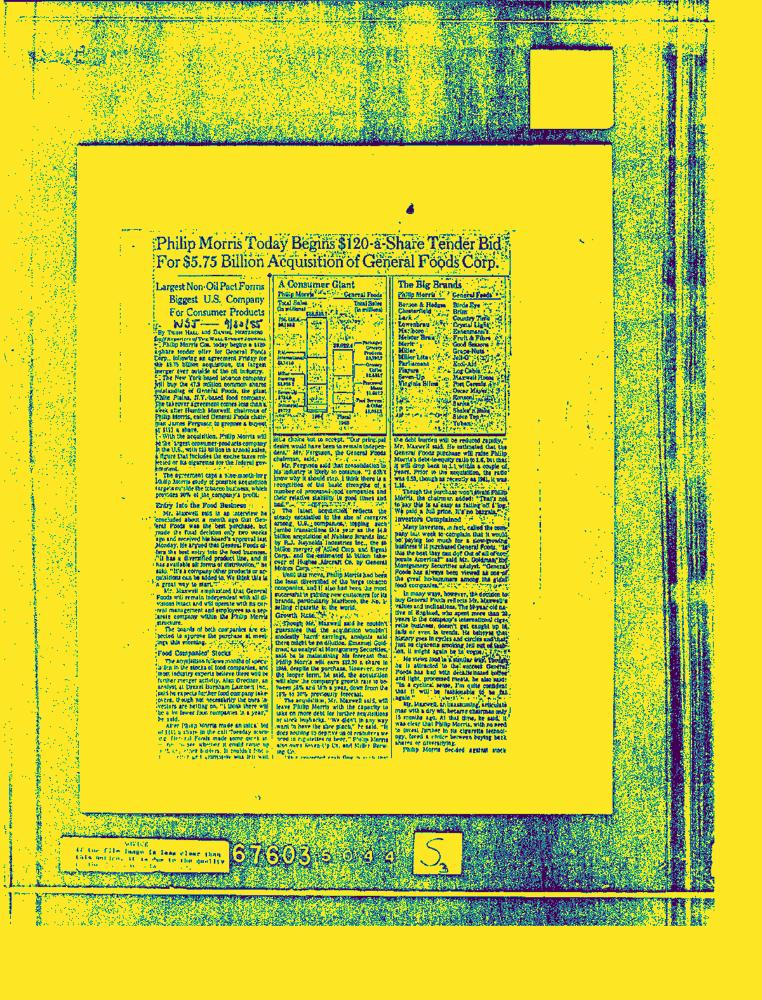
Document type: News-Article